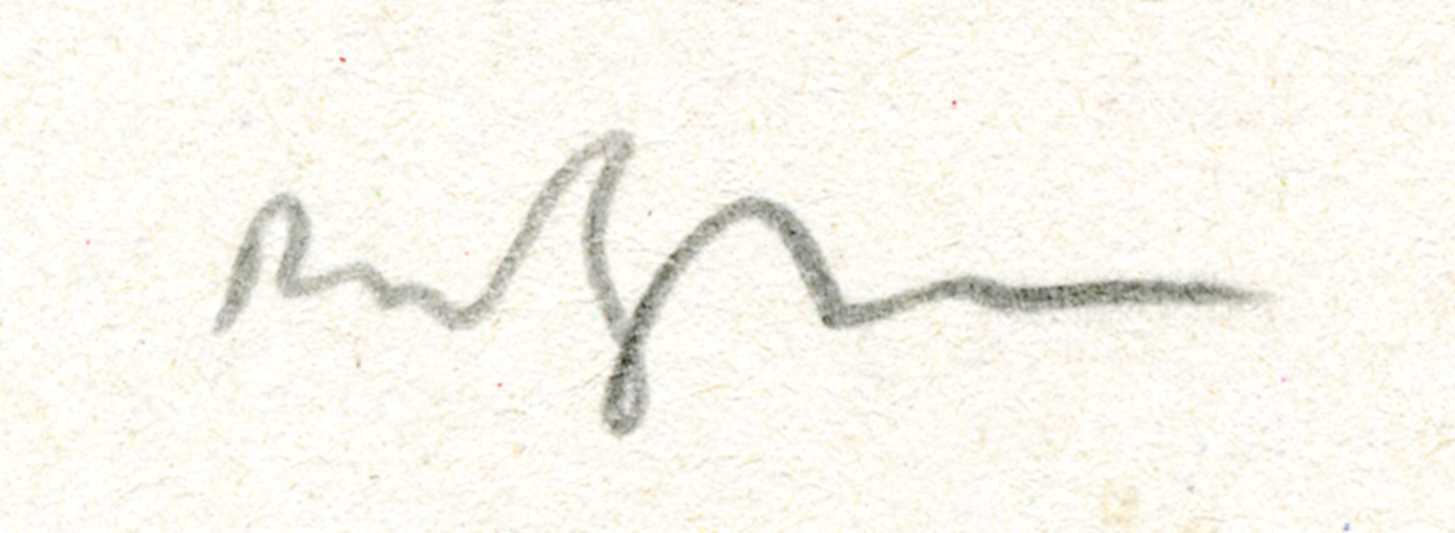
Signature of: ramzi ghotbaldin